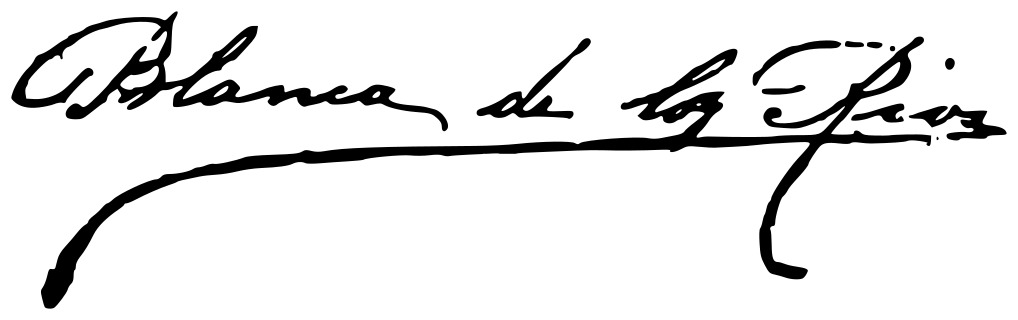
Signature of: blanca de los ríos